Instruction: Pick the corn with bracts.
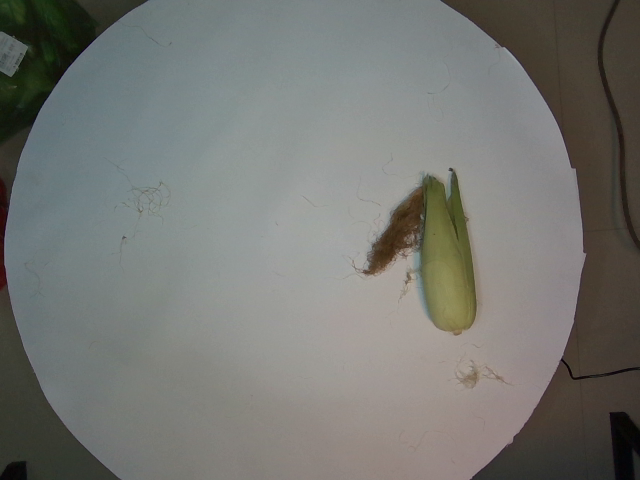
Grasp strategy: vertical